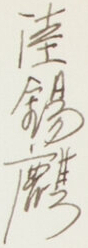
Signature of: keye luke